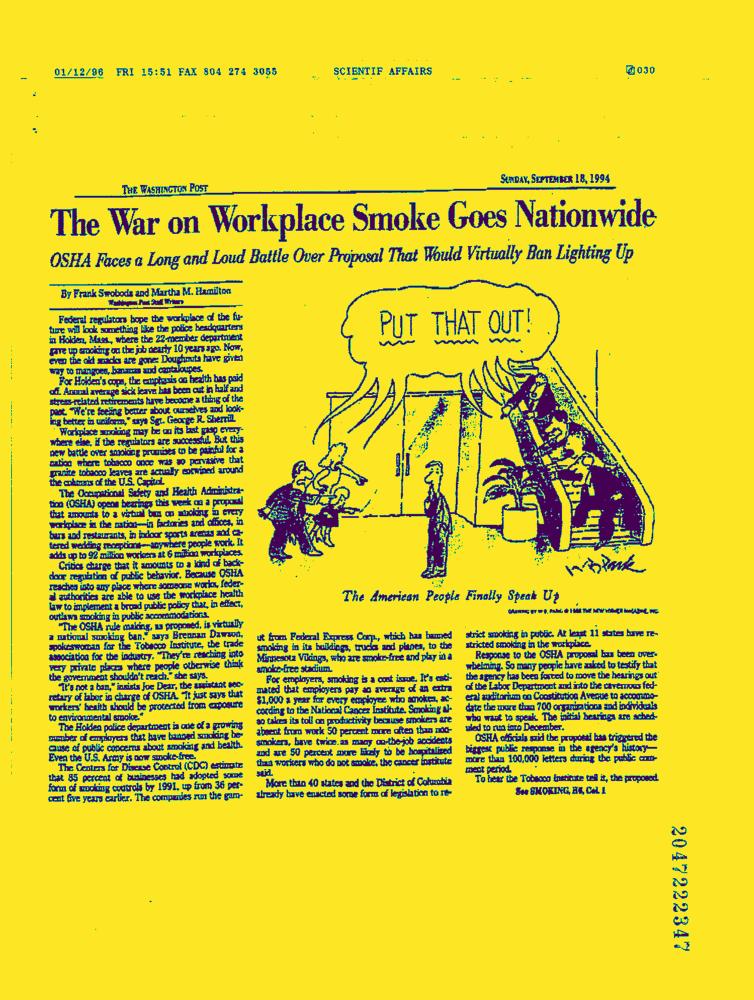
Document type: News-Article